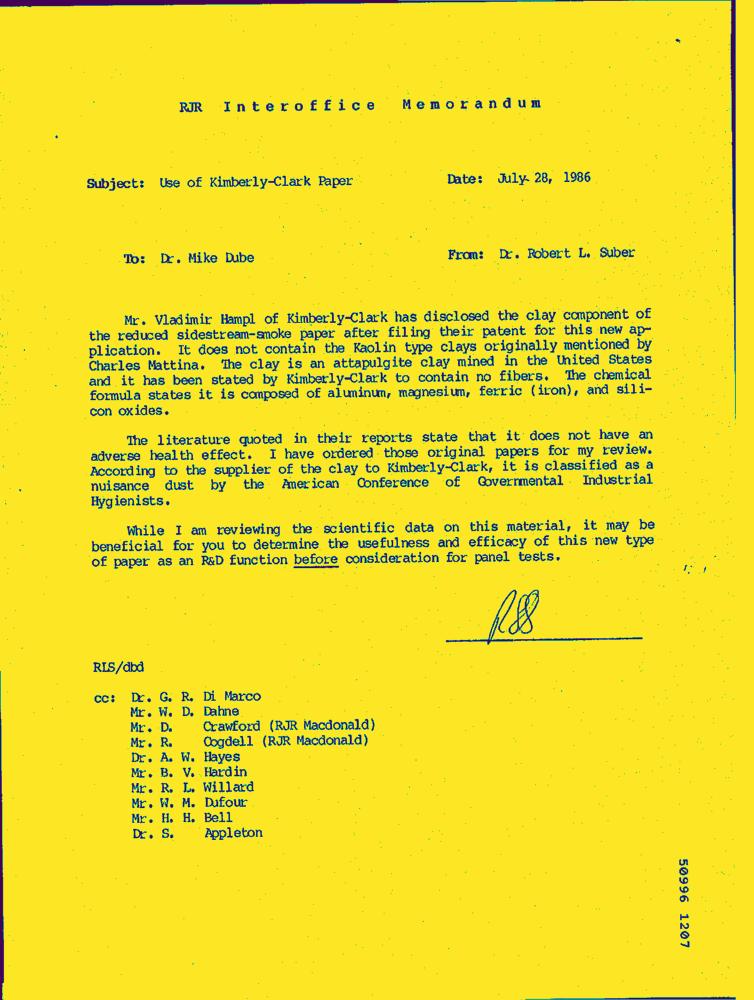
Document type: Letter-Doc